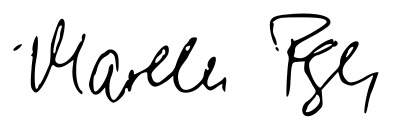
Signature of: marek pęk